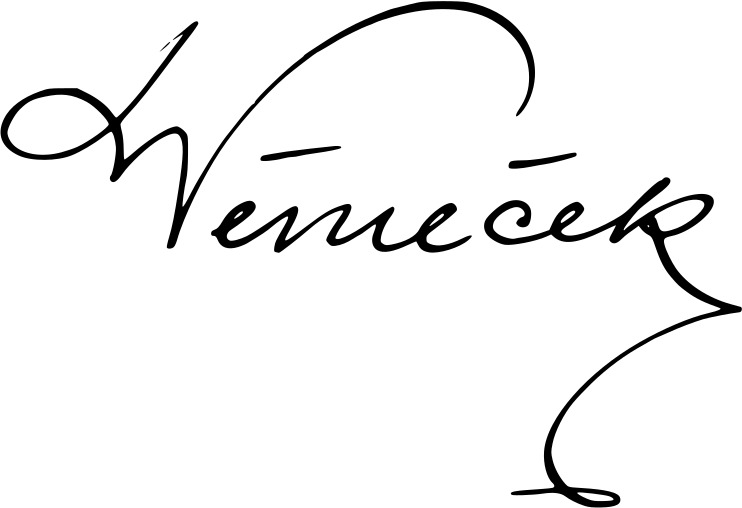
Signature of: heřman němeček